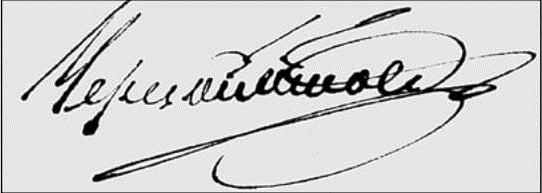
Signature of: q28500866